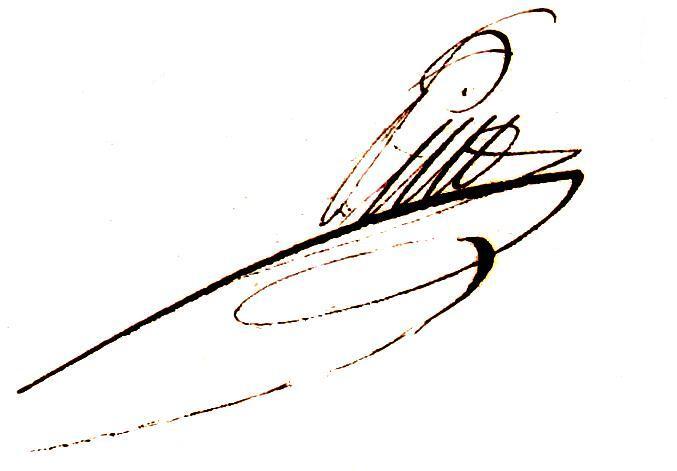
Signature of: domenico pino